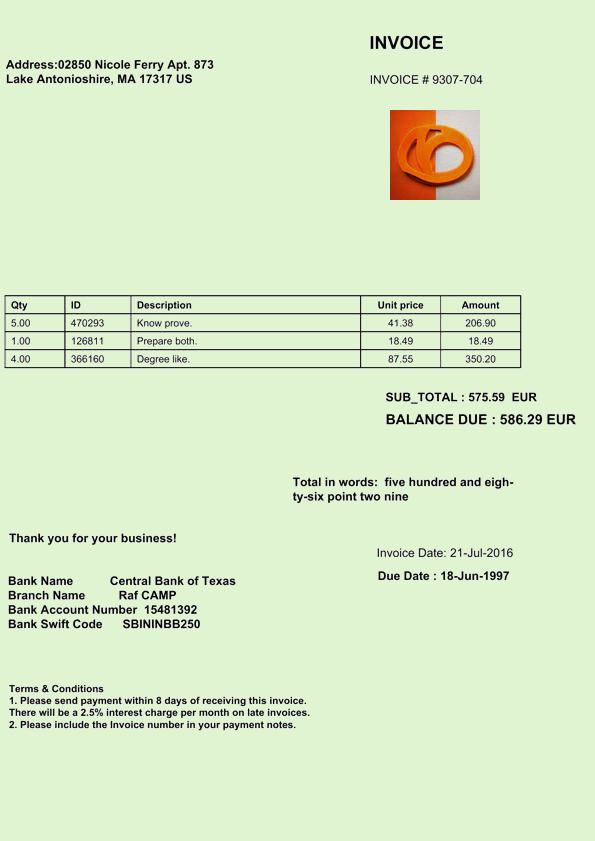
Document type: Invoice